Question: What are the imaging findings?
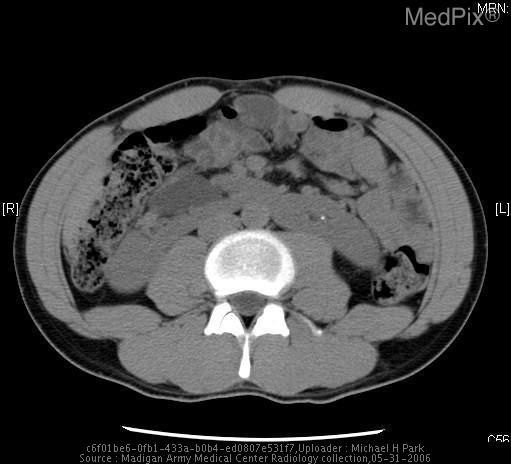
Answer: The imaging shows Horseshoe kidney with large mass in the left kidney.  Patient also had a stone in the left sided collecting system.

Coronal images demonstrate extravasation of contrast representing urinoma after partial nephrectomy to remove renal mass.

Fluroscopic images demonstrate placement of nephrostomy tube and abscess drainage tube. Image demonstrates a horseshoe kidney..